Question: What is the potential diagnosis?
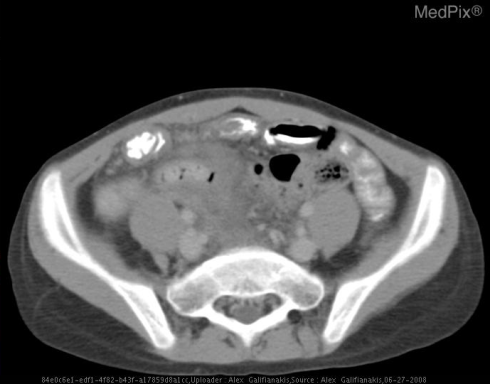
Answer: The possible diagnosis includes Prior to imaging, the most important diagnostic consideration is to rule out appendicitis.  Additional entities which patients with Cystic Fibrosis are predisposed  to include intussusception, Crohn Disease, fibrosing colonopahty and bowel wall edema secondary to hypoproteinemia..